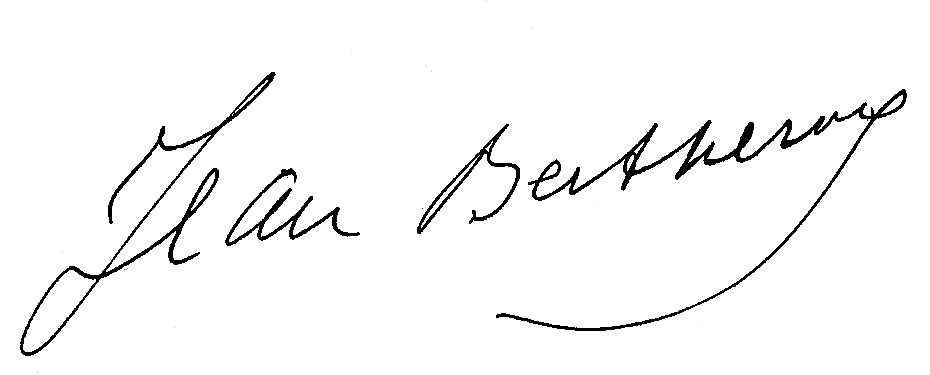
Signature of: jean bertheroy